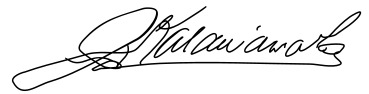
Signature of: jonah kūhiō kalanianaʻole